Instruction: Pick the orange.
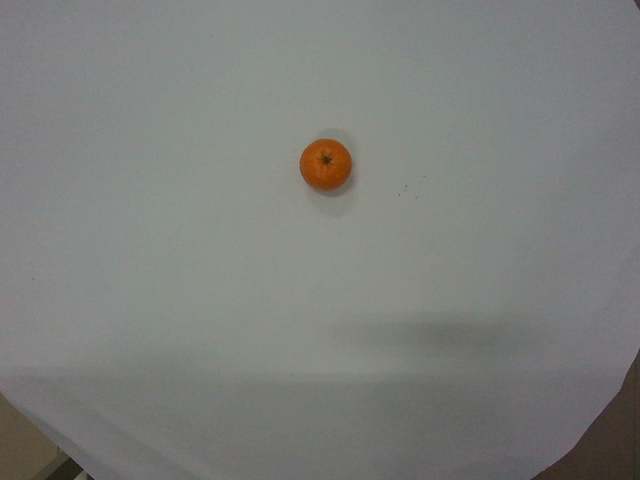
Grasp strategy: vertical